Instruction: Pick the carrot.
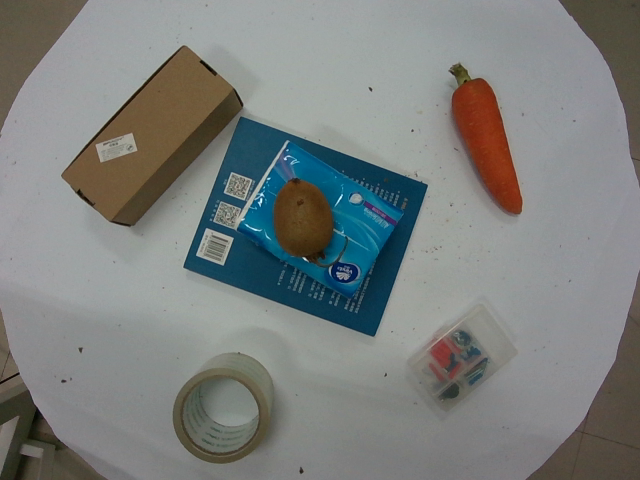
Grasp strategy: vertical